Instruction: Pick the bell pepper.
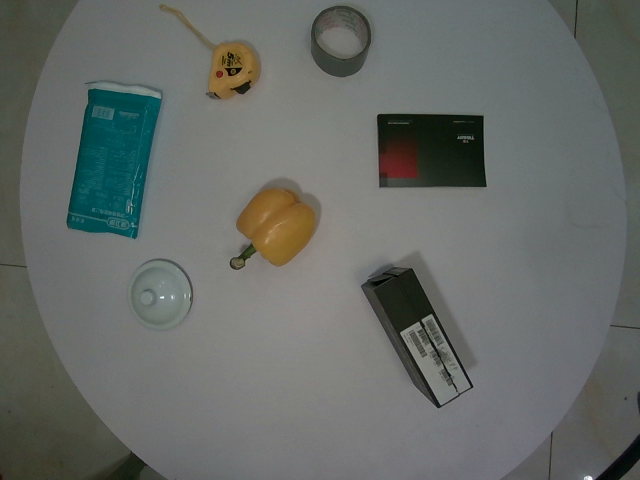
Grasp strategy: vertical